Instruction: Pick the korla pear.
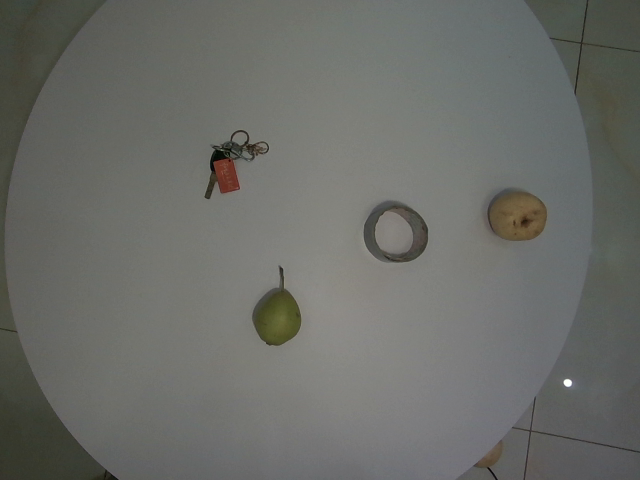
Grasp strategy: vertical